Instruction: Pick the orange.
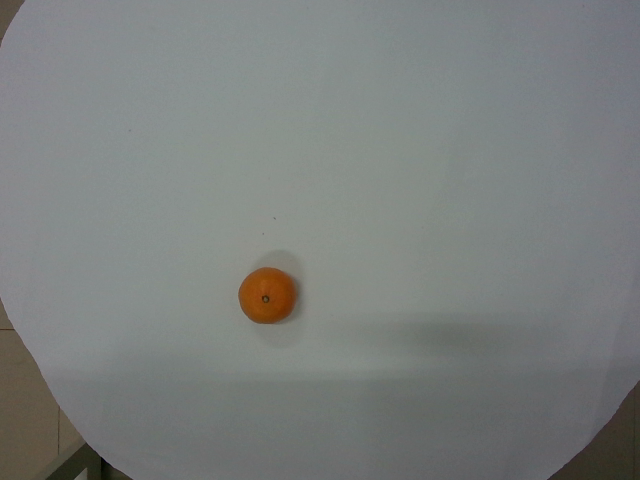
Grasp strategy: vertical